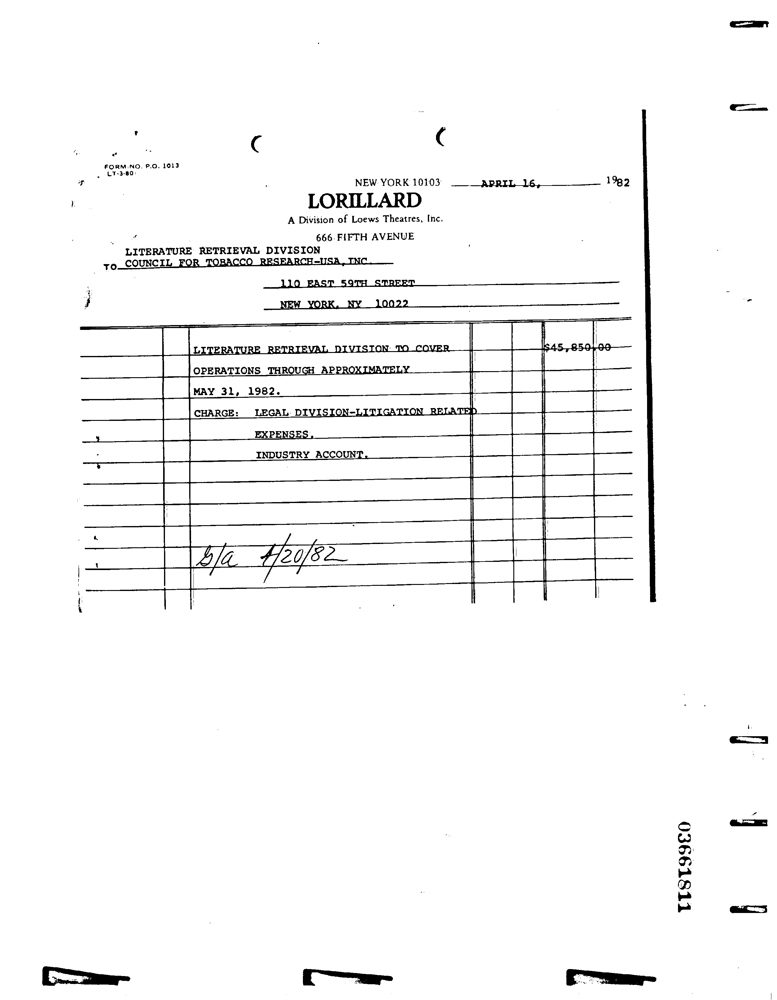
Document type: Invoice